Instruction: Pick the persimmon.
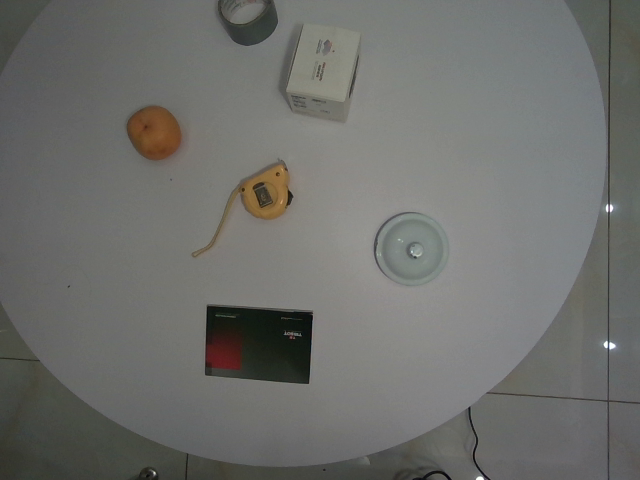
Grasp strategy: vertical